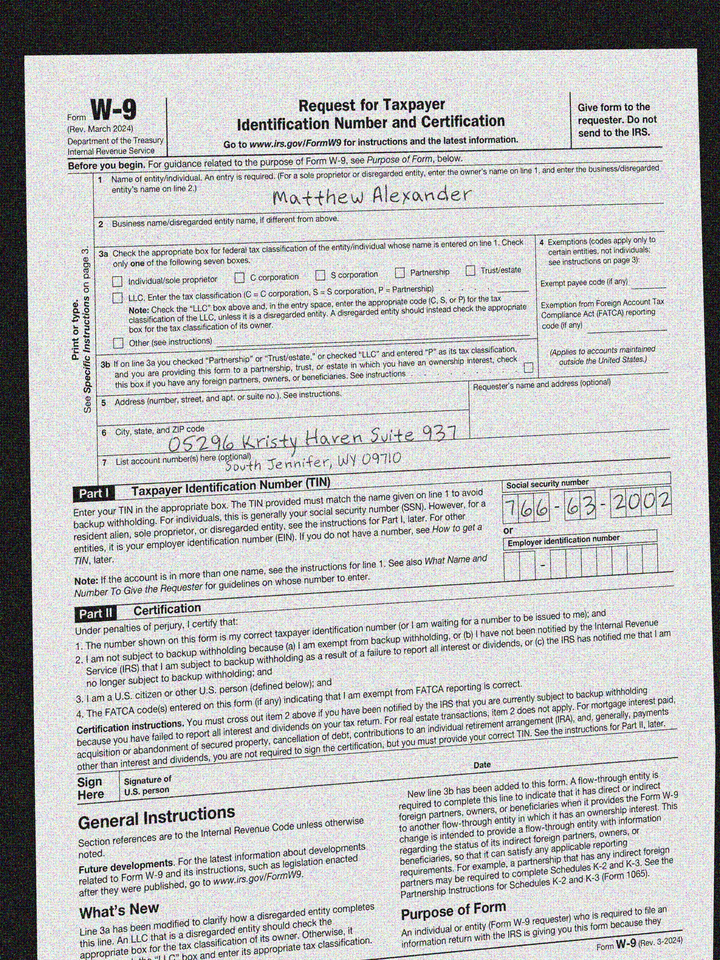
adr1: 05296 Kristy Haven Suite 937
adr2: South Jennifer, WY 09710
cbx: no
ssn: 766632002
enm: Matthew Alexander